Question: What is the main concern?
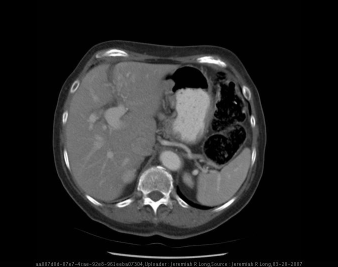
Answer: The findings suggest Frontal and lateral chest radiographs demonstrate no acute cardiopulmonary disease (clear lungs) as well as senescent change within the aorta and spine.  Additionally a soft tissue density mass is present within the middle mediastinum with an internal air fluid level behind the heart disrupting the azygoesophageal edge.

Axial CT images with oral and intravenous contrast material demonstrate a sliding hiatal hernia with the gastroesophageal junction and a portion of the proximal stomach superior to the diaphragm.  An MPR obliqued image further demonstrates this superior migration of the gastroesophageal junction into the thorax.. Axial CT images with oral and intravenous contrast material demonstrate a sliding hiatal hernia with the gastroesophageal junction and a portion of the proximal stomach superior to the diaphragm.  An MPR obliqued image further demonstrates this superior migration of the gastroesophageal junction into the thorax.. The patient might have a history of 74 year old female with dyspnea on exertion..